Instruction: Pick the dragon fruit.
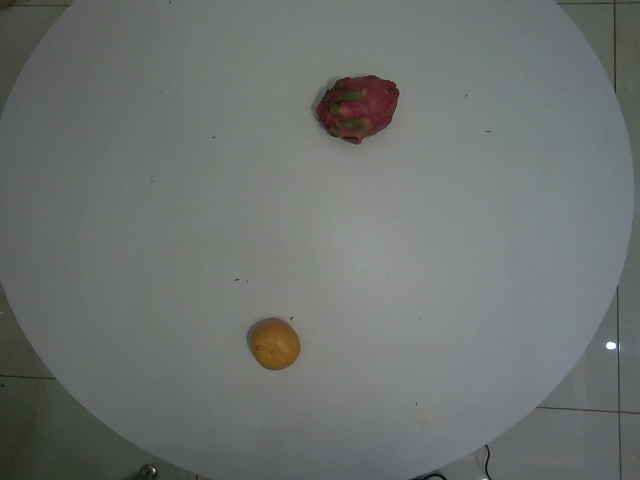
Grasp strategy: vertical